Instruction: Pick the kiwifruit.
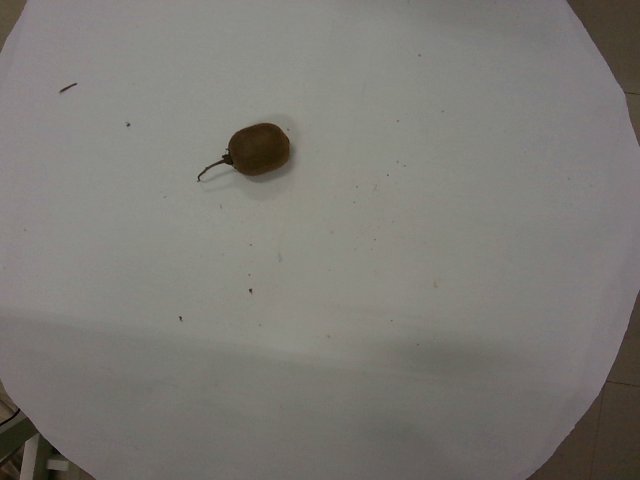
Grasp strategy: vertical